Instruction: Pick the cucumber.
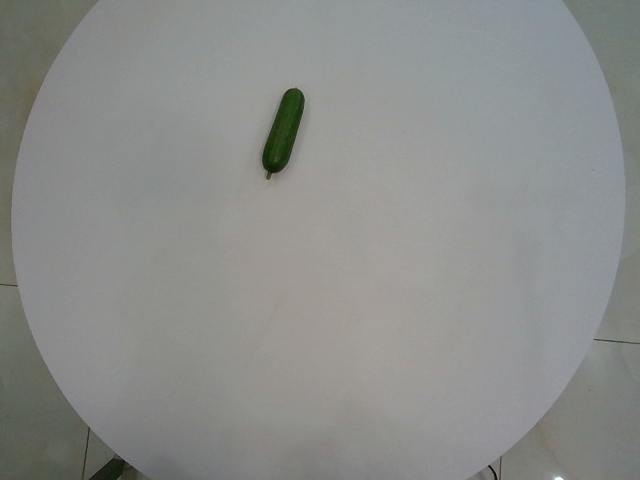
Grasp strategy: vertical